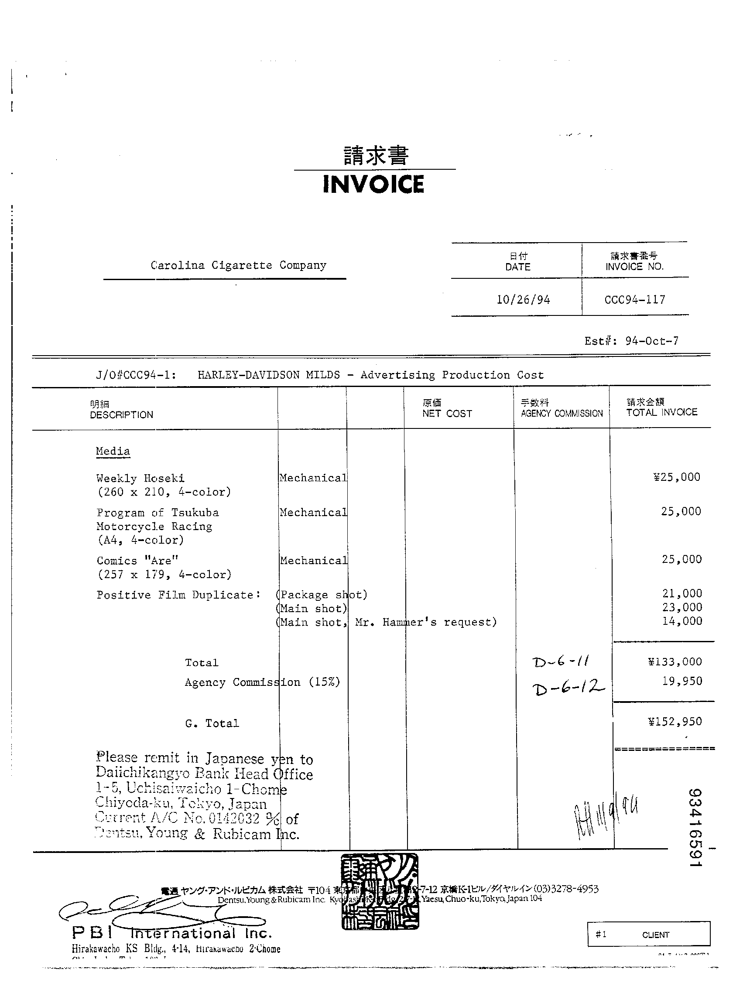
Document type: Invoice